Retrieve the amount in words, amount in figures, name of the payee, date on the cheque, and the bank name from the image.
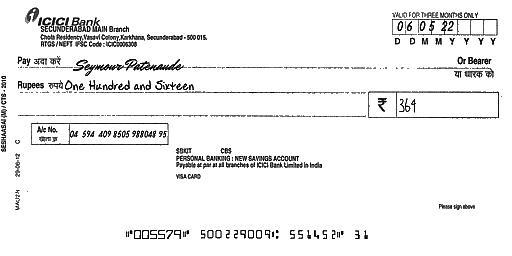
amt_in_words: One Hundred and Sixteen
amt_in_figures: 364
payee_name: Seymour Patenaude
bank_name: ICICI Bank
cheque_date: 06/05/22